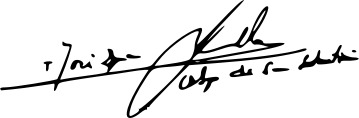
Signature of: josé ignacio munilla aguirre